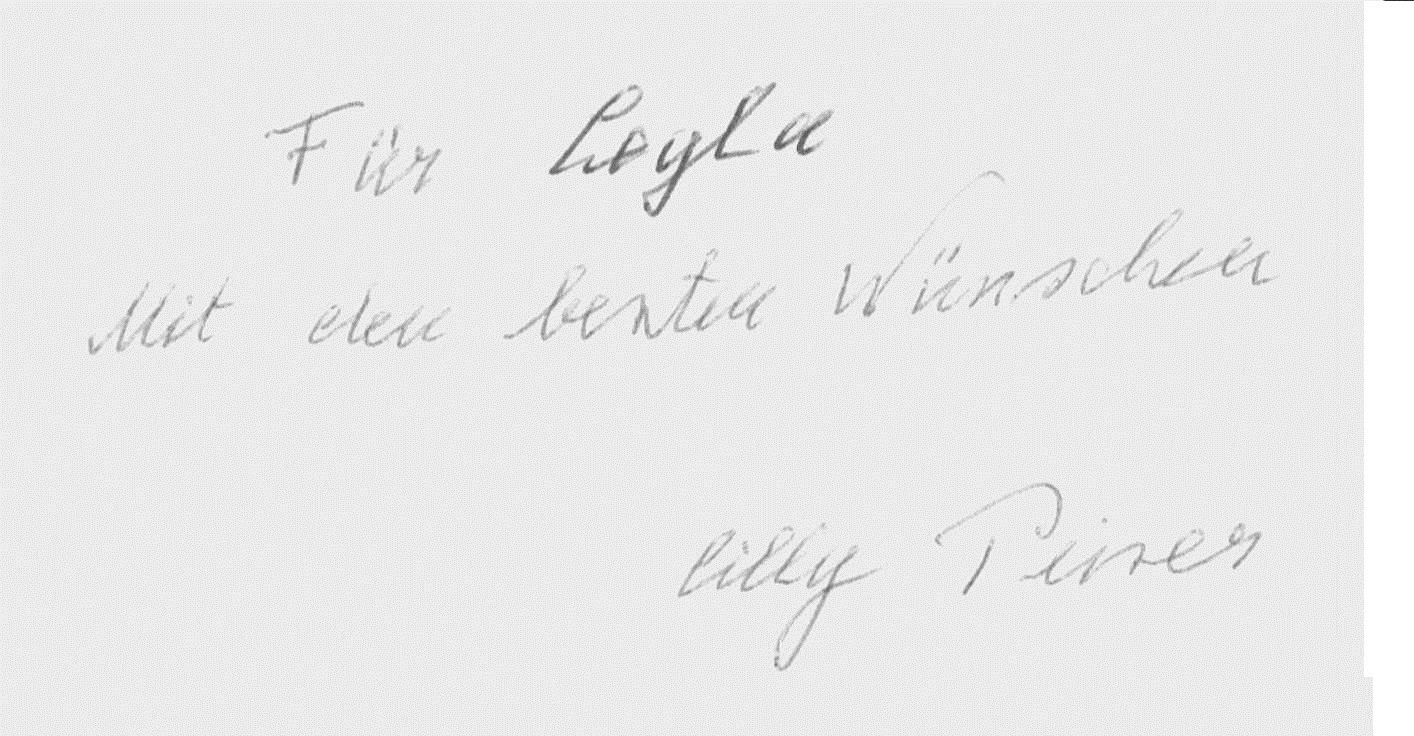
Signature of: cilly levitus peiser